Patient: Female, age 51
A 51-year-old woman was admitted with 3 weeks of cough, initially dry then productive of a small amount of clear sputum, and 6 days of subjective fevers, chills and dyspnea on exertion. On the day prior to admission, she experienced worsening malaise, fatigue and dyspnea. Her past medical history included HIV infection diagnosed 2 years earlier, with a CD4 cell count of 220 cells/ul measured 2 months prior to admission, cervical dysplasia with cone biopsy 8 months earlier and chronic anemia. She reported no recent travel history or sick exposures. Her ART regimen was lamivudine/zidovudine plus lopinavir/ritonavir, with TMP/SMX 800/160 mg 3 times weekly for PCP prophylaxis.
On physical examination, the patient was in no acute distress. She was febrile at 102  F, pulse was 84 beats/minute, and respirations were 22 breaths/minute. Blood pressure was 86/50 mm Hg and oxygen saturation was 99% on room air. Lungs were clear, with bilateral breath sounds. There was no palpable lymphadenopathy. Laboratory values were significant for a lactate dehydrogenase level of 217 U/L (100-190), albumin 2.0 g/dl, hemoglobin 10.7g/dl, and white blood cell count 7.9 cells/ul, with differential: 71.1% neutrophils, 15.9% lymphocytes, 12.1% monocytes, 0.4% eosinophils and 0.8% basophils.
Computed Tomography (CT) of the chest revealed subcarinal, prevascular and right hilar lymphadenopathy. Multiple masses and nodules were scattered throughout both lungs, the largest cavitating and abutting the major fissure in the left upper lobe measuring 4.2 x 4.2 cm, with another large mass at the right cardiophrenic angle measuring 2.2 x 4.6 cm. There were also bilateral pleural effusions with associated compressive atelectasis of the lower lobes and fibrotic changes in the left apical region, (Fig. 1).
The patient was admitted with the diagnosis of pneumonia of uncertain etiology, placed on airborne isolation for tuberculosis, and was started on ceftriaxone 1g Intravenous (IV) daily, azithromycin 500 mg IV daily and TMP/SMX 2 double strength tablets orally every 8 hours. Sputum Gram stain and bacterial culture, 3 Acid-Fast Bacilli sputum smears and purified protein derivative testing were negative. The patient continued to have intermittent fevers 101-102  F for the next 4 days, then became afebrile and started feeling overall better. She experienced nausea and vomiting as a side effect of TMP/SMX.
Five days after admission, the patient underwent fiberoptic bronchoscopy under moderate sedation. There were no abnormalities in the airways, and Bronchoalveolar Lavage (BAL) of the lingula as well as 5 Transbronchial Biopsies (TBBx) of the left upper lobe were performed. All cultures and smears were negative. Cytology was negative for malignancy and PCP. The TBBx of the left upper lobe showed benign bronchial tissue and a fragment of lung parenchyma with interstitial fibrosis. TMP/SMX was discontinued in view of negative results for PCP while azithromycin and ceftriaxone were continued. Three days later, fever and malaise restarted, and because of suspicion for nocardiosis, TMP/SMX was restarted. CT of the head showed maxillary, frontal and ethmoid sinus disease, without other pathology. That day, 2 transthoracic core needle biopsies were performed in the left upper lung cavitating pleural-based mass. Pathology revealed lung parenchyma and bronchial tissue with acute inflammation and fibrosis, and granulomas with coagulation necrosis with organisms within morphologically consistent with Pneumocystis jiroveci noted on Gomori methenamine silver (GMS) stain by direct microscopy, and negative Acid-Fast Bacilli stain, (Fig. 2).
Azithromycin and ceftriaxone were stopped. The patient was restarted on oral TMP/SMX and again became afebrile; malaise and fatigue improved. Due to persistent nausea and vomiting, therapy was switched to IV formulation. She continued to improve and felt back to baseline and was discharged 1 week later on oral clindamycin and primaquine. CT of the chest 3 months later revealed nearly complete resolution of the previous findings, with a significantly improved cavitating left upper lobe nodule, multiple peripheral bilateral sub-cm non calcified pulmonary nodules, and resolution of bilateral pleural effusions and mediastinal lymphadenopathy (Fig. 1).
Keywords: antiretroviral therapy, biopsy, diagnosis, granulomatous, human immunodeficiency virus, lung mass, pneumocystis jiroveci pneumonia
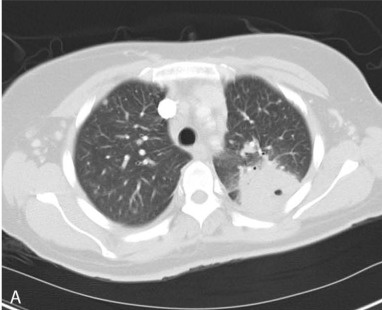
Image caption: Admission Computed Tomography scan (CT) of the chest, showing:. Pleural based large cavitating lung mass in the left upper lobe measuring 4.2 x 4.2 cm, and.